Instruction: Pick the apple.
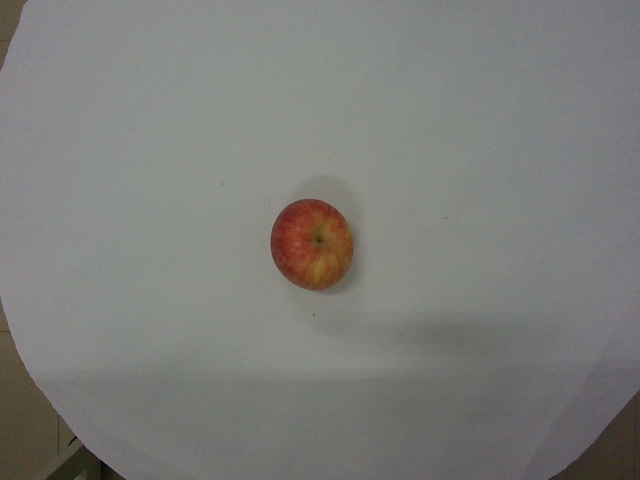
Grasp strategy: vertical